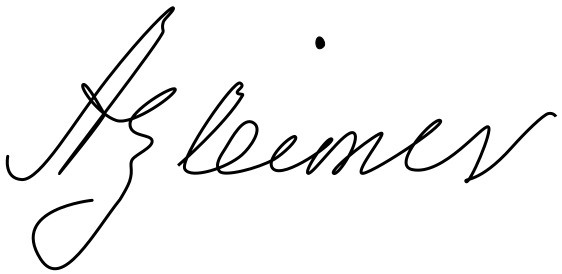
Signature of: alois alzheimer